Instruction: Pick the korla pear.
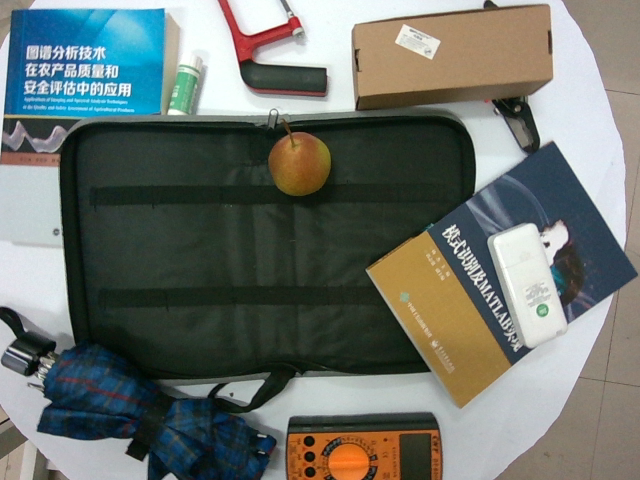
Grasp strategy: vertical